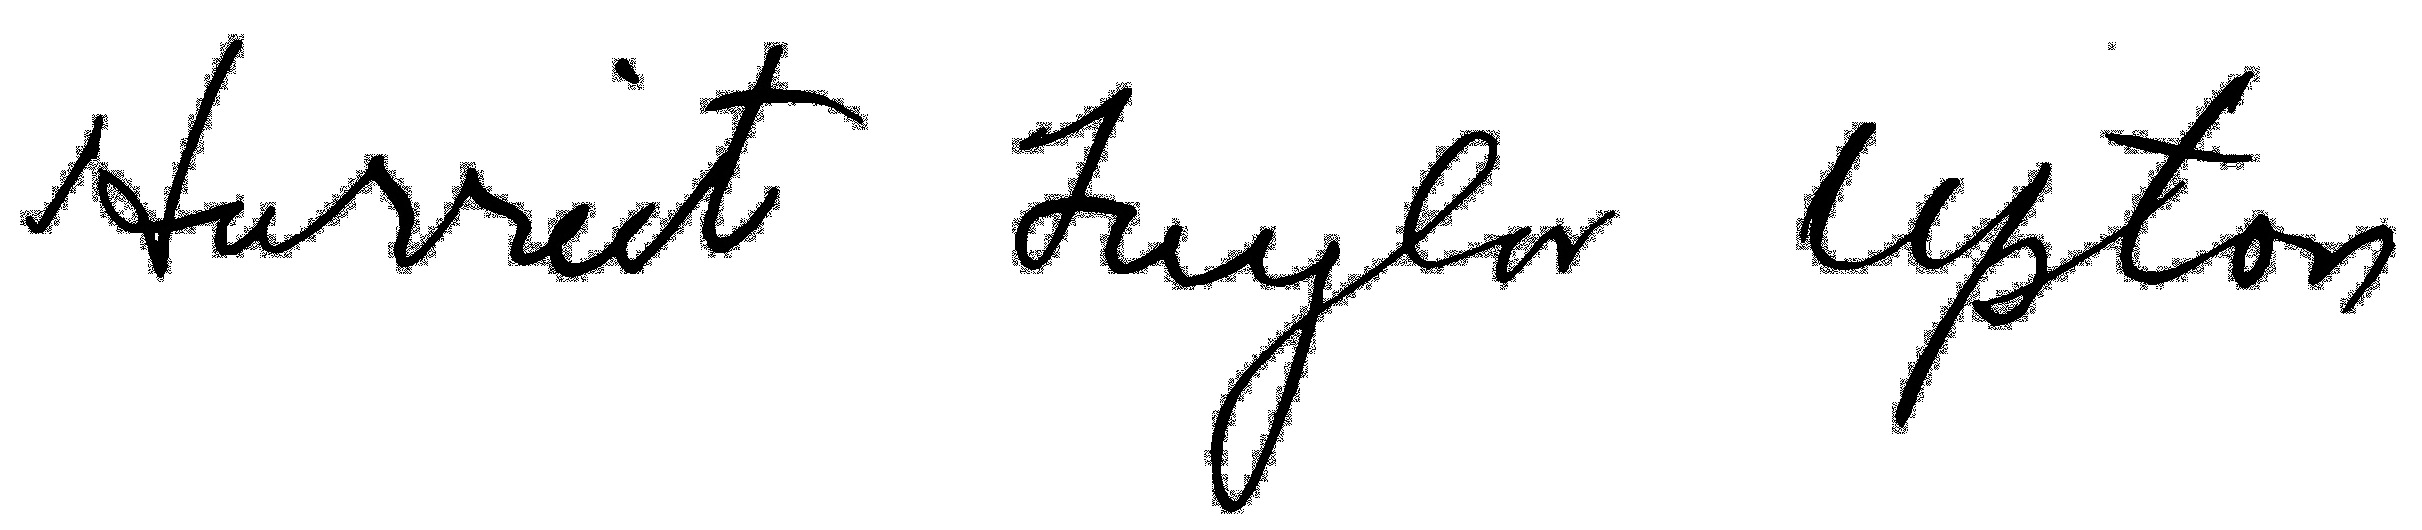
Signature of: harriet taylor upton